Question: What is the date of the hearing as scheduled in the document?
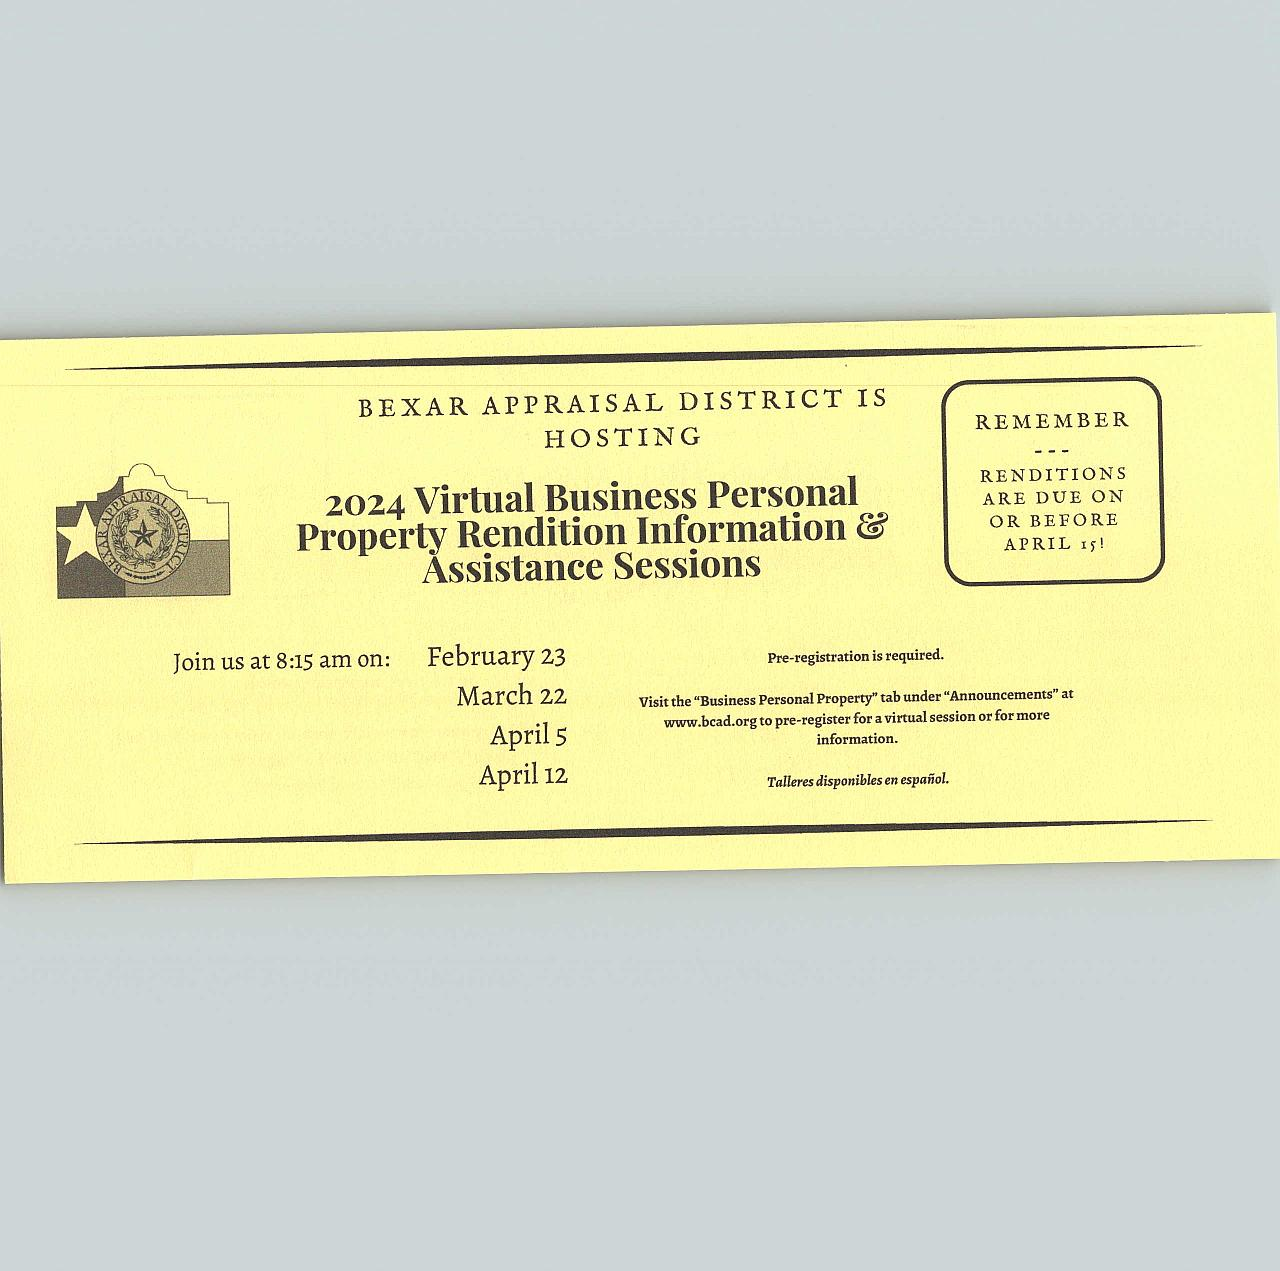
Answer: "February 23, March 22, April 5, April 12"